Question: What type of tax is indicated in the document, personal property or real estate?
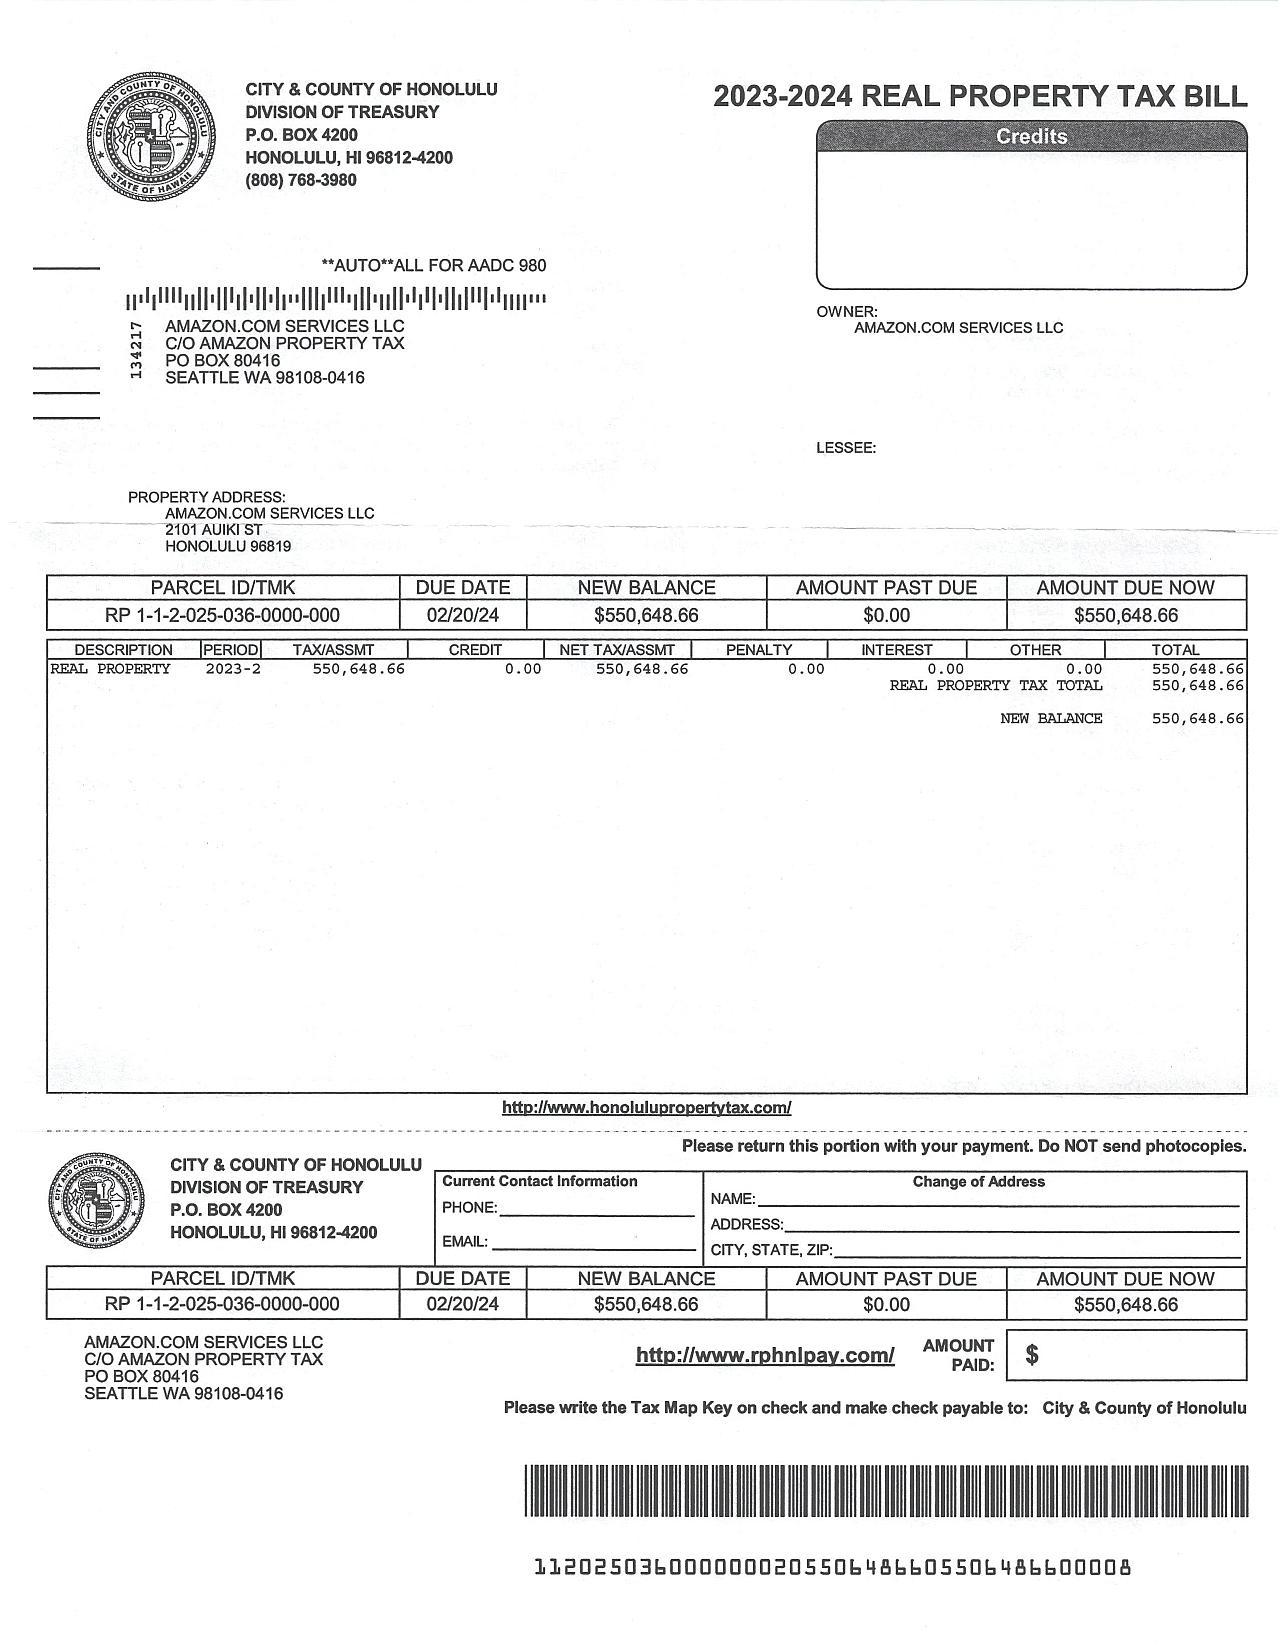
Answer: "Real Estate Tax"